Question: What do the imaging results show?
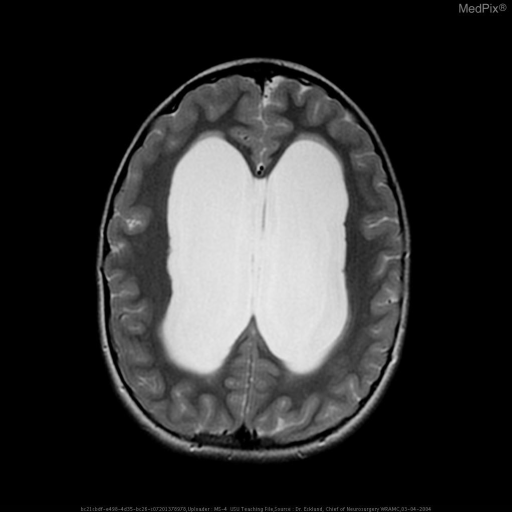
Answer: The imaging shows Symmetric severe dilation of the third and lateral ventricles.  Fourth ventricle is of normal size and contour.  There is obliteration of Sylvian aqueduct by an enlarged and convex portion of the superior tectal plate.   There is no reliable evidence of parenchymal enhancement here or otherwise.  There is a linear increased FLAIR signal noted around the lateral ventricles suggestive of transependymal pressure or CSF flow.  The orbits, skull base and pituitary fossa are all WNL.  Normal intracranial flow void seen Symmetric severe dilation of the third and lateral ventricles.  Fourth ventricle is of normal size and contour.  There is obliteration of Sylvian aqueduct by an enlarged and convex portion of the superior tectal plate.   There is no reliable evidence of parenchymal enhancement here or otherwise.  There is a linear increased FLAIR signal noted around the lateral ventricles suggestive of transependymal pressure or CSF flow.  The orbits, skull base and pituitary fossa are all WNL.  Normal intracranial flow void seen..